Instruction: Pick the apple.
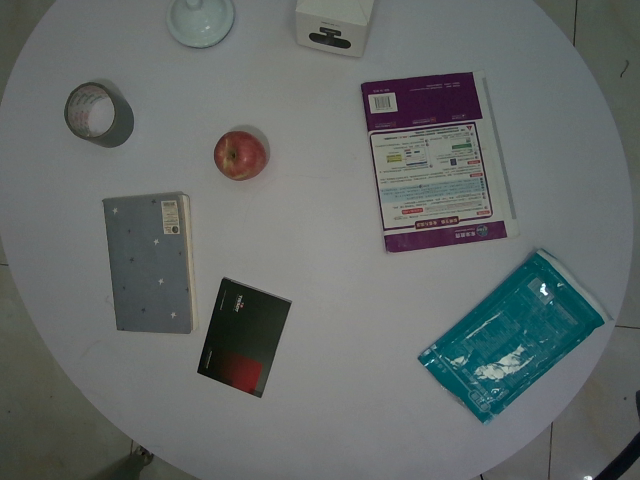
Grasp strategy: vertical